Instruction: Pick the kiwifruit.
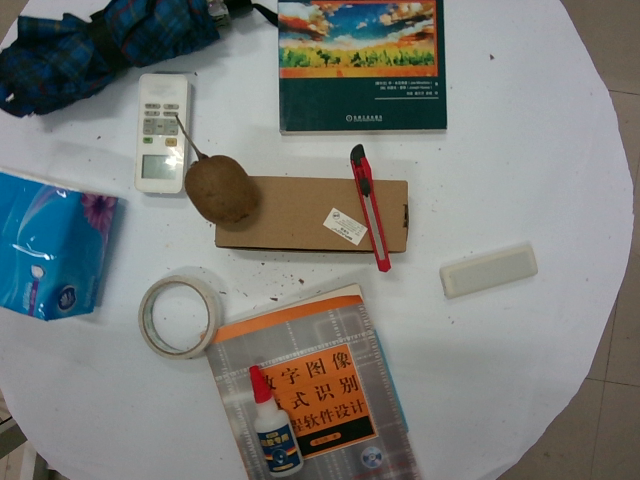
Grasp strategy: vertical